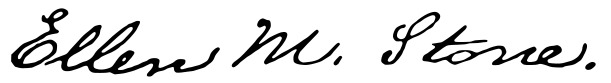
Signature of: ellen m stone